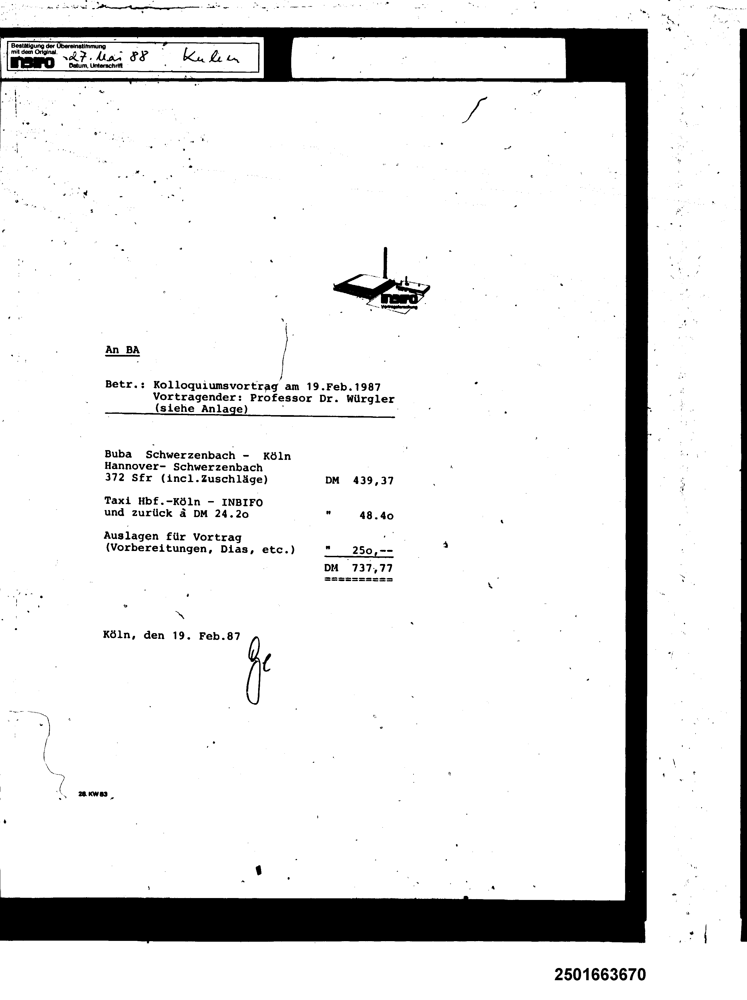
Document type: Invoice